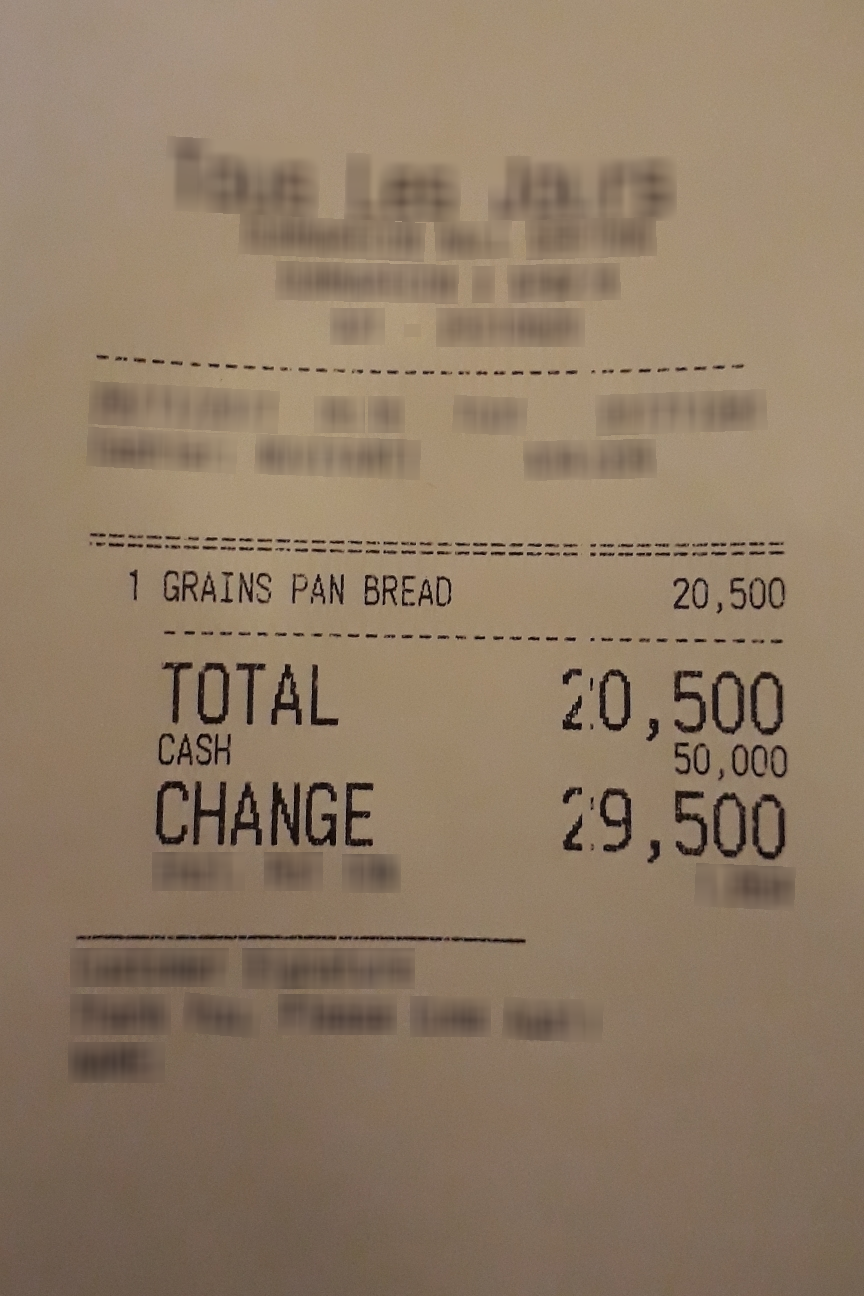
Number of items: 3
Total: 20,500
OCR text regions:
text: TOTAL
text: 20,500
text: CASH
text: 50,000
text: CHANGE
text: 29,500
text: 1
text: GRAINS
text: PAN
text: BREAD
text: 20,500